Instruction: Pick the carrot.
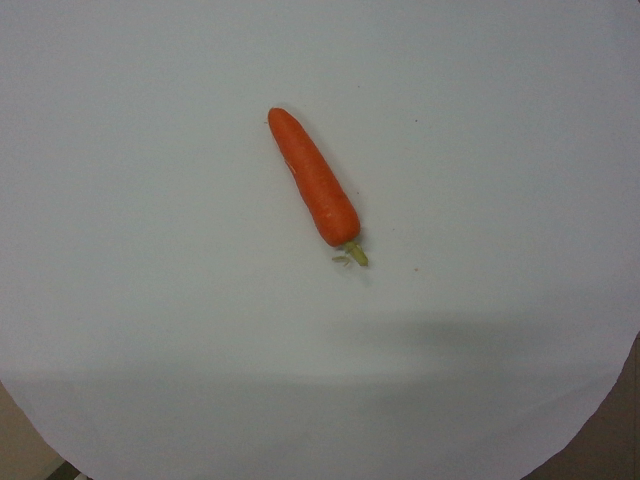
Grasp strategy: vertical